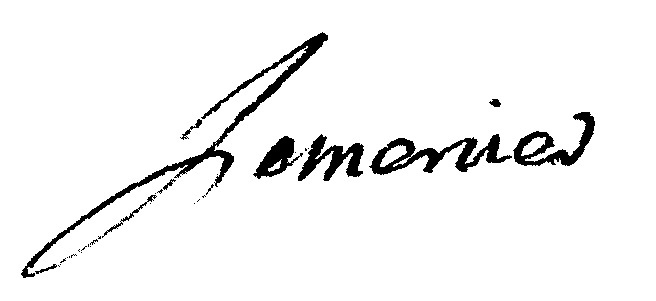
Signature of: louis nicolas lemercier